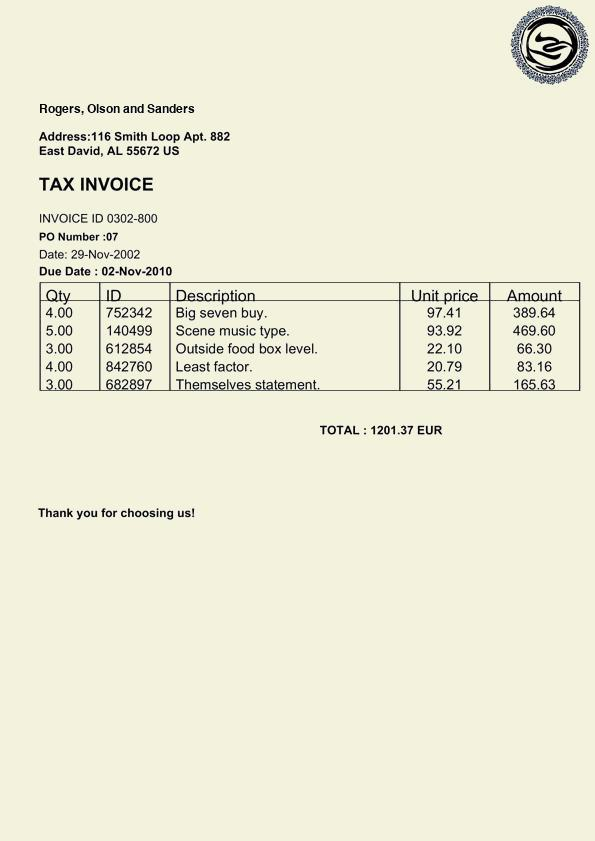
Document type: Invoice